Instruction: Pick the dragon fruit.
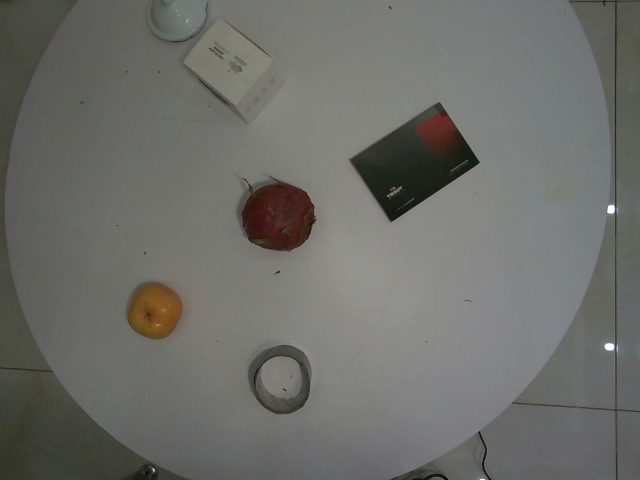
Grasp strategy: vertical